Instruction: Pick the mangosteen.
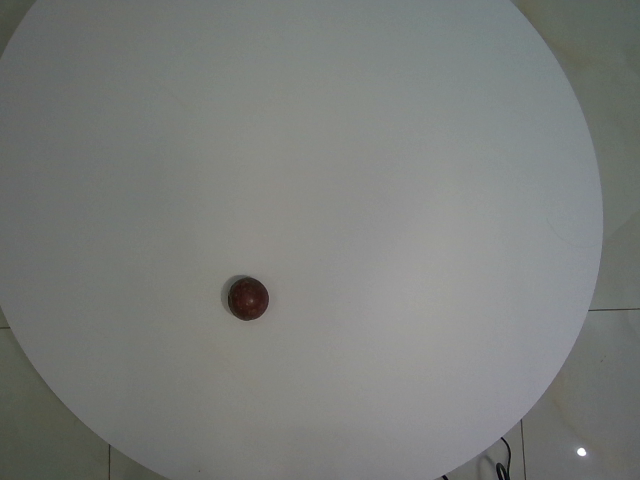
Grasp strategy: vertical